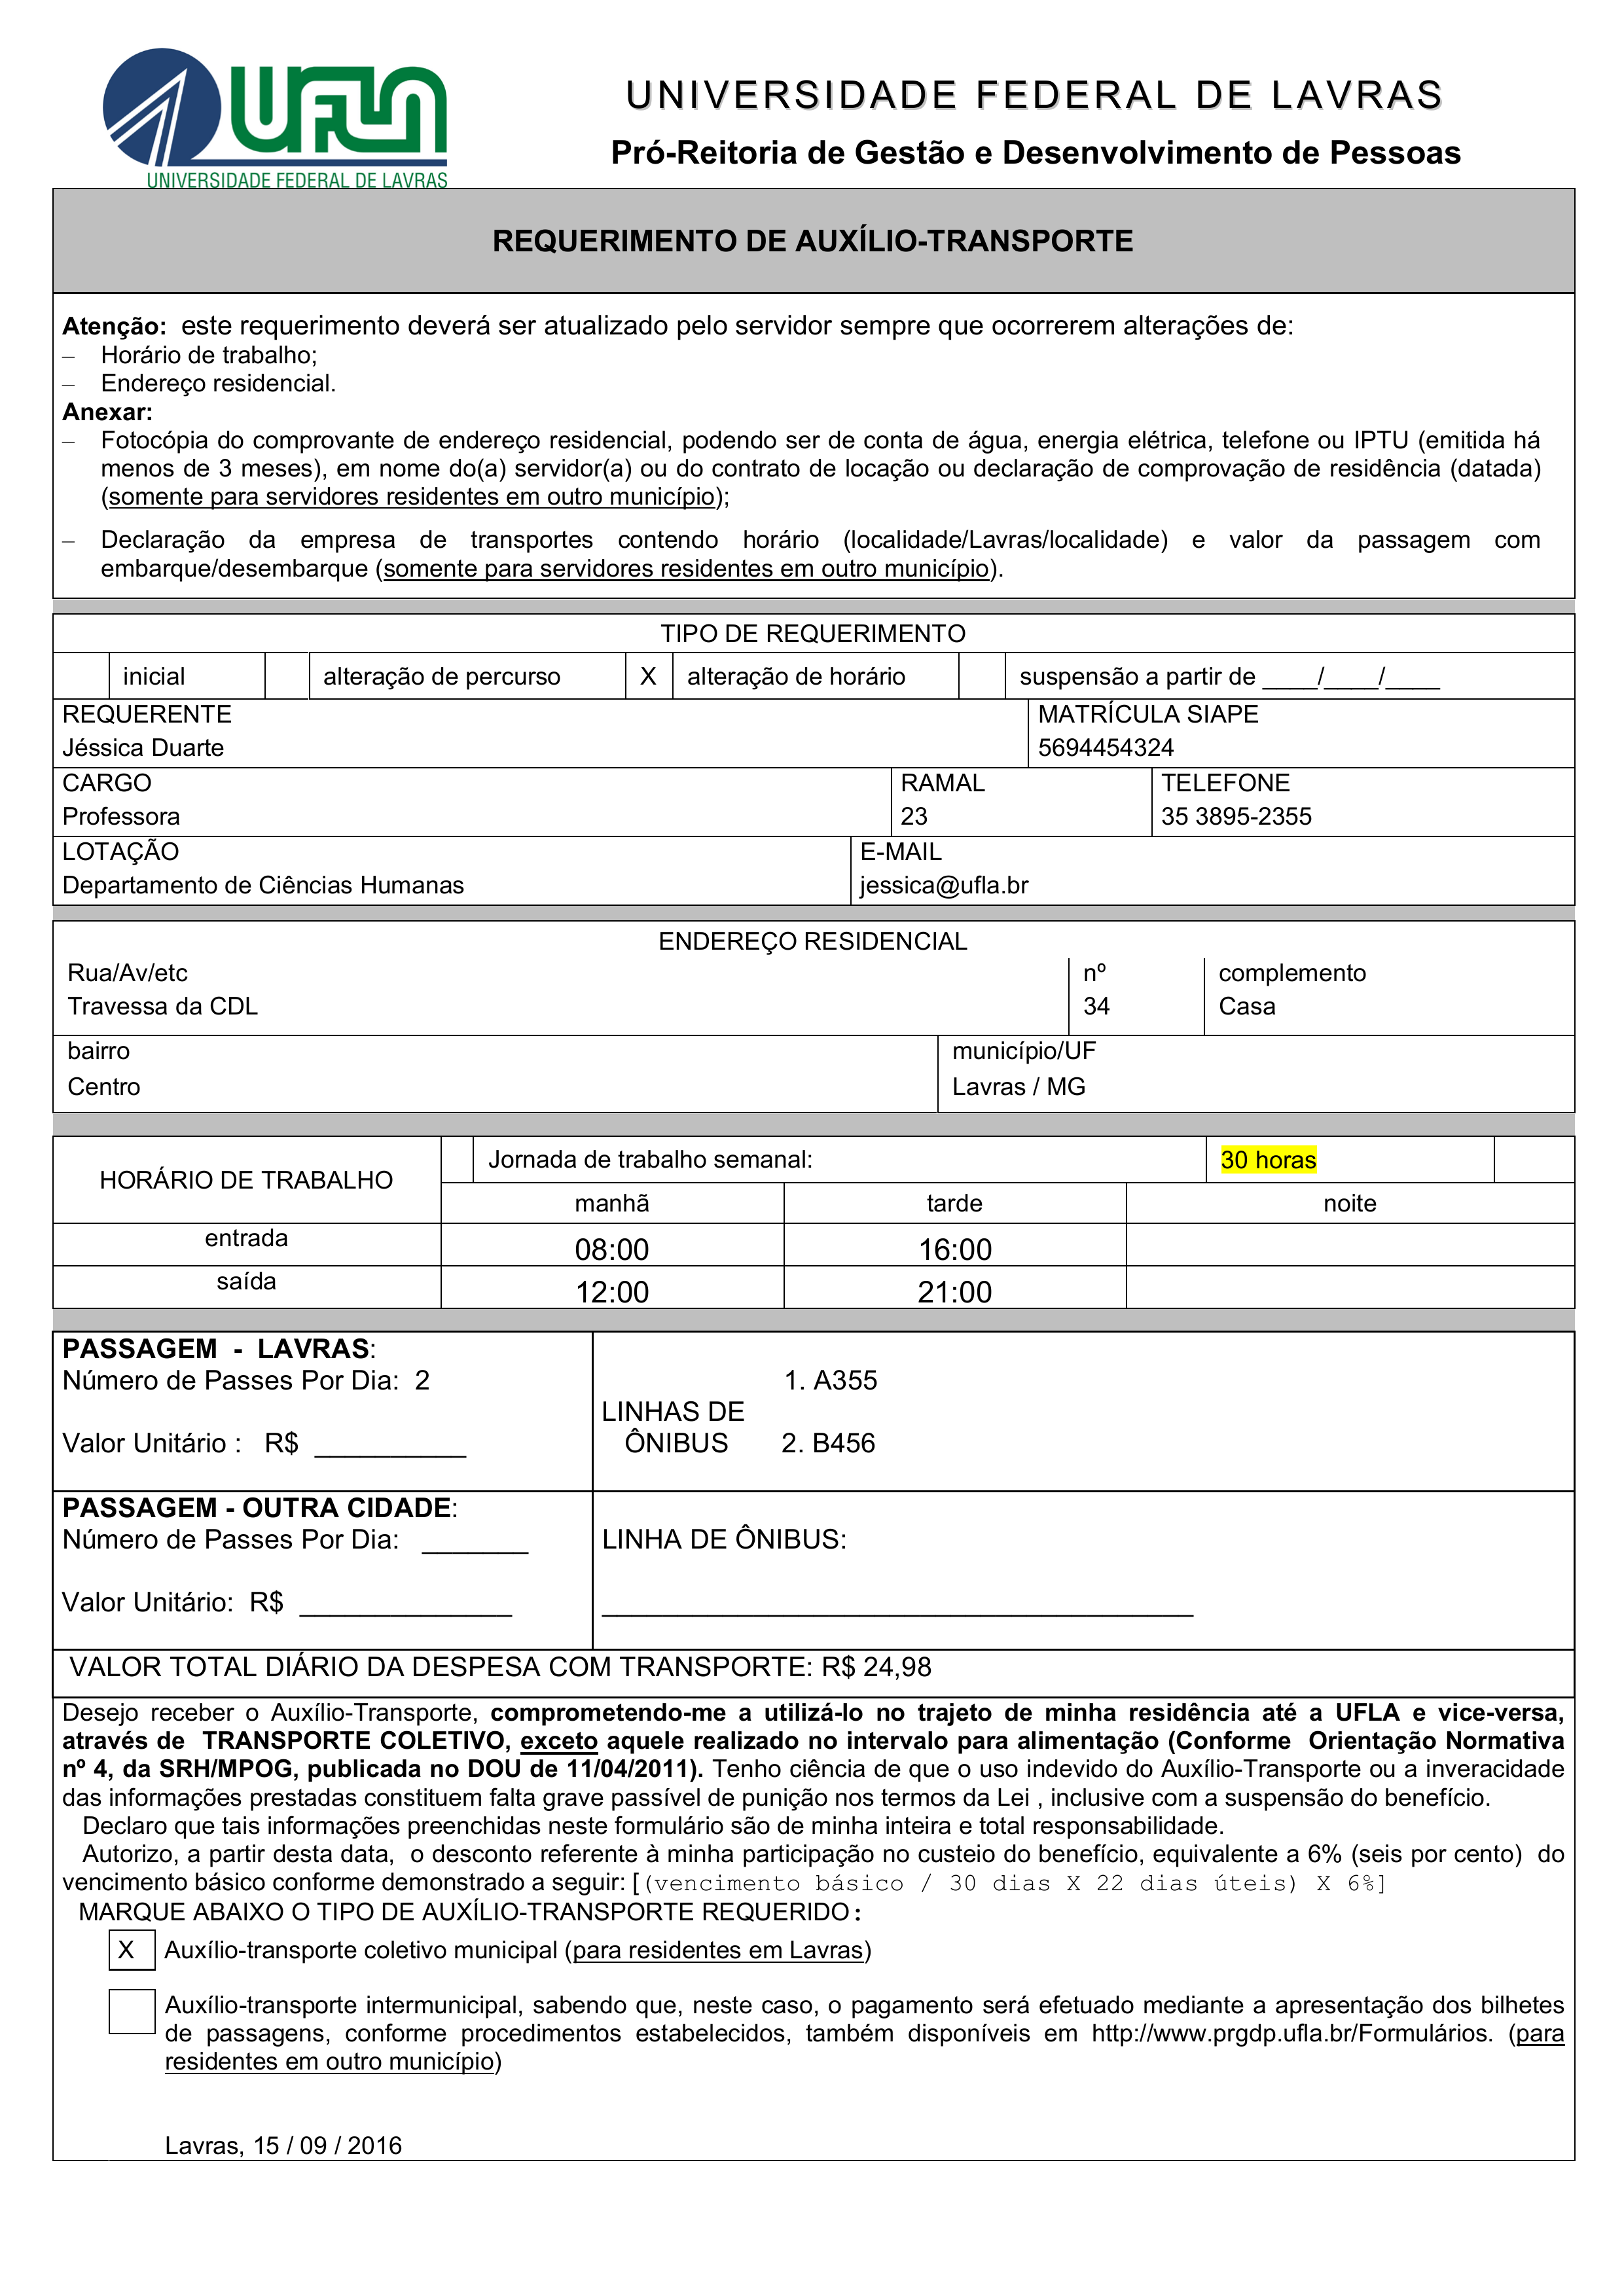
UFLA
UNIVERSIDADE FEDERAL DE LAVRAS
Pró-Reitoria de Gestão e Desenvolvimento de Pessoas
UNIVERSIDADE FEDERAL DE LAVRAS
REQUERIMENTO DE AUXILIO-TRANSPORTE
Atenção: este requerimento deverá ser atualizado pelo servidor sempre que ocorrerem alterações de:
— Horario de trabalho;
— Endereco residencial.
Anexar:
— Fotocópia do comprovante de endereço residencial, podendo ser de conta de água, energia elétrica, telefone ou IPTU (emitida ha menos de 3 meses), em nome do(a) servidor(a) ou do contrato de locação ou declaração de comprovação de residência (datada) (somente para servidores residentes em outro município);
— Declaração da empresa de transportes contendo horário (localidade/Lavras/localidade) e valor da passagem com embarque/desembarque (somente para servidores residentes em outro município).
TIPO DE REQUERIMENTO
inicial
alteração de percurso
alteração de horário
X
suspensão a partir de
MATRÍCULA SIAPE
5694454324
REQUERENTE
Jéssica Duarte
CARGO
Professora
RAMAL
23
TELEFONE
35 3895-2355
LOTAÇÃO
Departamento de Ciências Humanas
E-MAIL
jessica@ufla.br
ENDEREÇO RESIDENCIAL
Rua/Av/etc
Travessa da CDL
nº
34
complemento
Casa
município/UF
Lavras / MG
bairro
Centro
Jornada de trabalho semanal:
30 horas
HORÁRIO DE TRABALHO
entrada
08:00
16:00
saída
12:00
21:00
manhã
tarde
noite
PASSAGEM - LAVRAS:
Número de Passes Por Dia:
2
LINHAS DE ÔNIBUS
1. A355
2. B456
Valor Unitário :
R$
PASSAGEM - OUTRA CIDADE:
LINHA DE ÔNIBUS:
Número de Passes Por Dia:
Valor Unitário:
R$
VALOR TOTAL DIÁRIO DA DESPESA COM TRANSPORTE:
R$ 24,98
Desejo receber o Auxilio-Transporte, comprometendo-me a utilizá-lo no trajeto de minha residéncia até a UFLA e vice-versa, através de TRANSPORTE COLETIVO, exceto aquele realizado no intervalo para alimentação (Conforme Orientação Normativa nº 4, da SRH/MPOG, publicada no DOU de 11/04/2011). Tenho ciência de que o uso indevido do Auxilio-Transporte ou a inveracidade das informações prestadas constituem falta grave passível de punição nos termos da Lei , inclusive com a suspensão do beneficio.
Declaro que tais informações preenchidas neste formulário são de minha inteira e total responsabilidade.
Autorizo, a partir desta data, o desconto referente à minha participação no custeio do benefício, equivalente a 6% (seis por cento) do vencimento básico conforme demonstrado a seguir: [ (vencimento básico / 30 dias X 22 dias úteis) X 6%
MARQUE ABAIXO O TIPO DE AUXILIO-TRANSPORTE REQUERIDO :
Auxilio-transporte coletivo municipal (para residentes em Lavras)
[X]
[] Auxilio-transporte intermunicipal, sabendo que, neste caso, o pagamento sera efetuado mediante a apresentação dos bilhetes de passagens, conforme procedimentos estabelecidos, também disponiveis em http://www.prgdp.ufla.br/Formularios. (para residentes em outro municipio)
Lavras, 15/09/2016